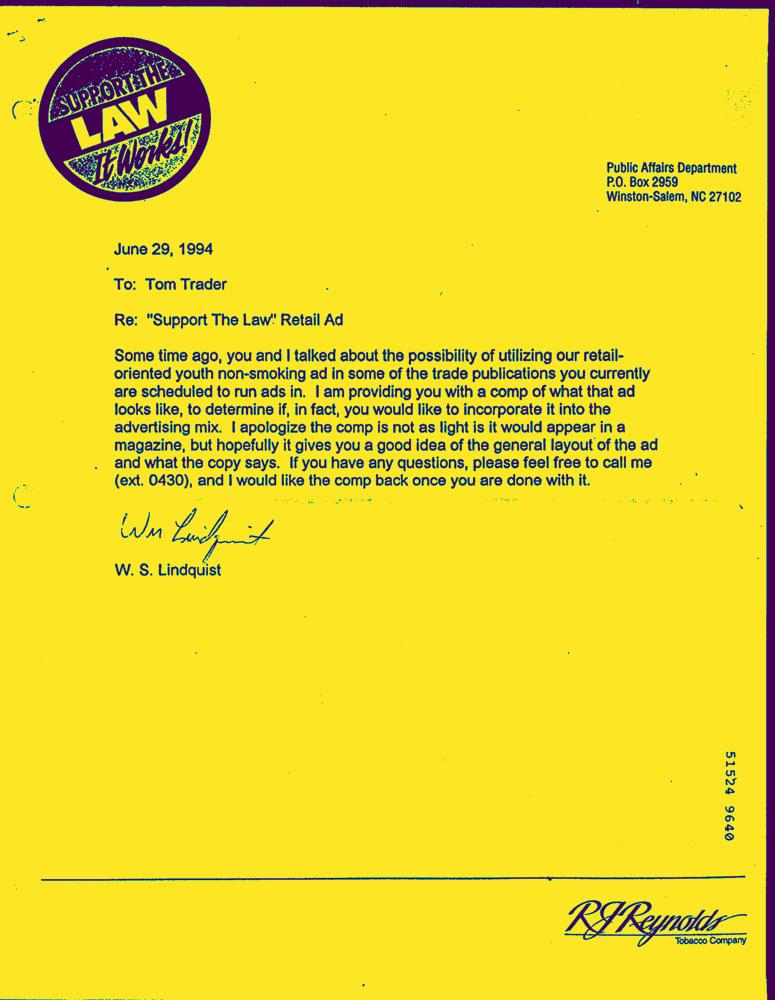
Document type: Letter-Doc